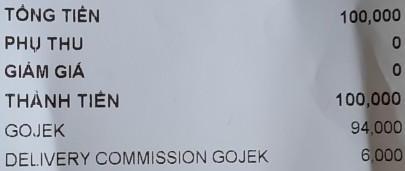
TỔNG TIỀN 100,000
PHỤ THU 0
GIẢM GIÁ 0
THÀNH TIỀN 100,000
GOJEK 94,000
DELIVERY COMMISSION GOJEK 6,000